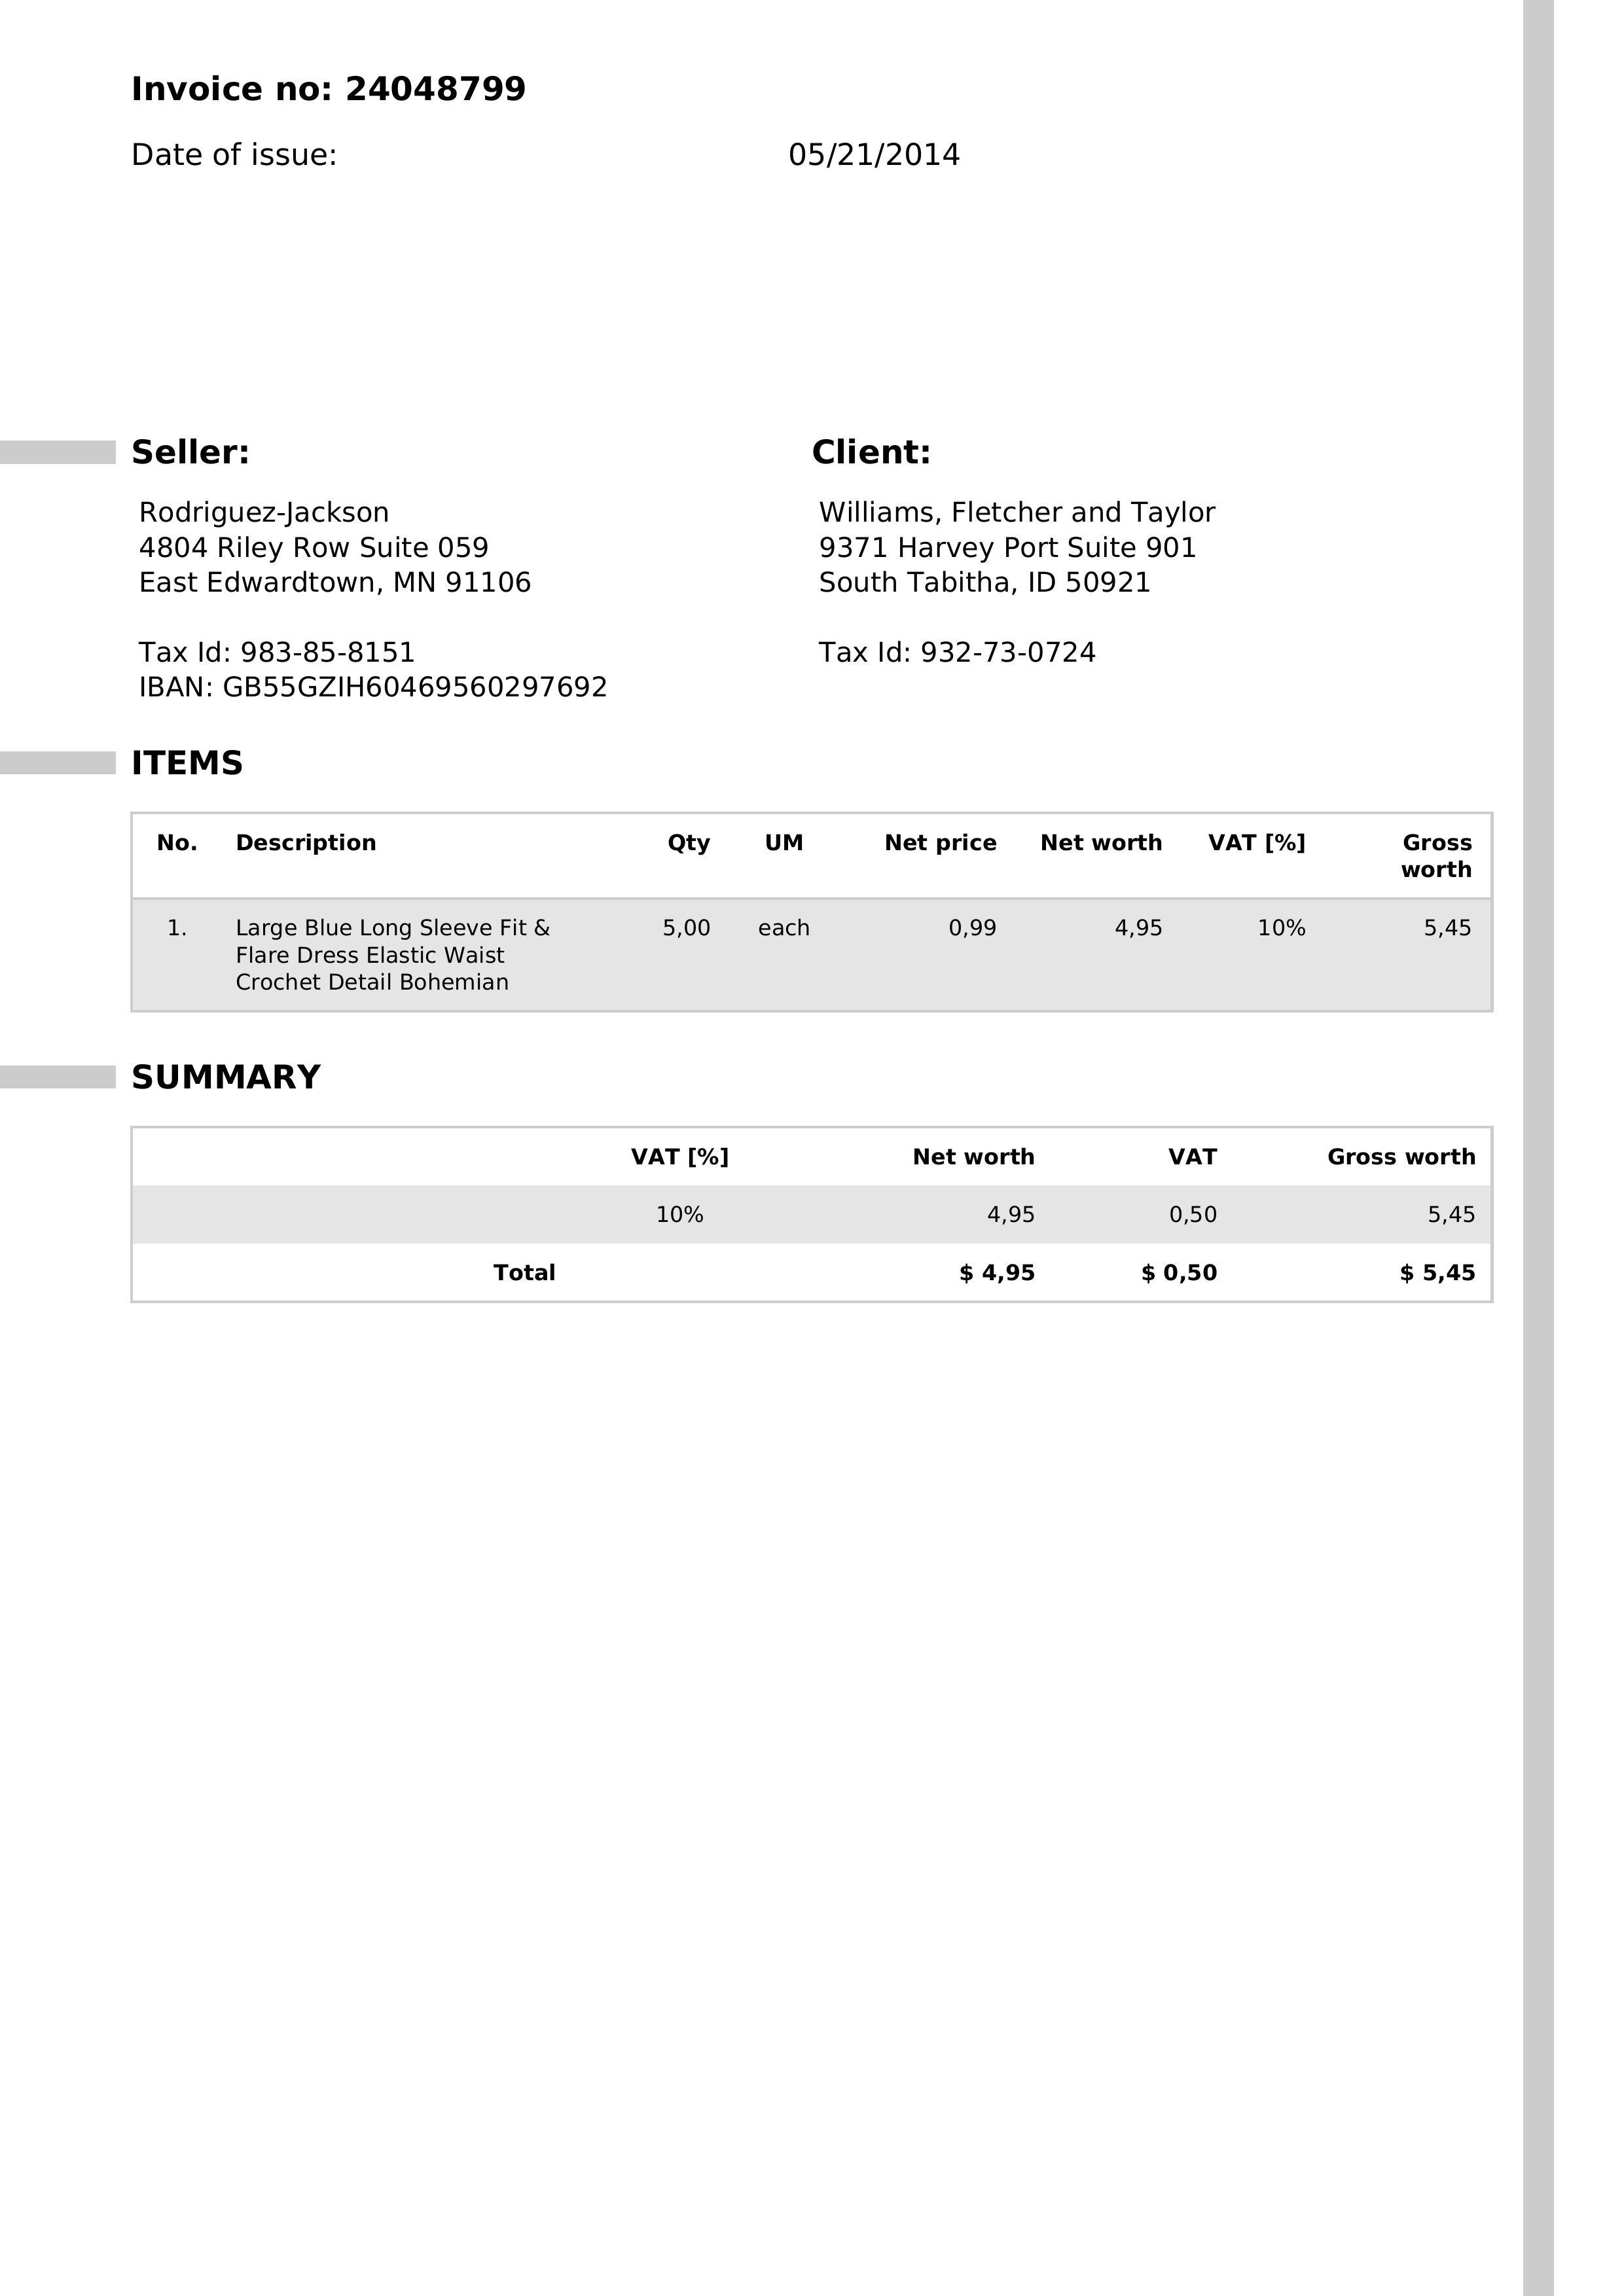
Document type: Invoice